Question: What are the imaging findings?
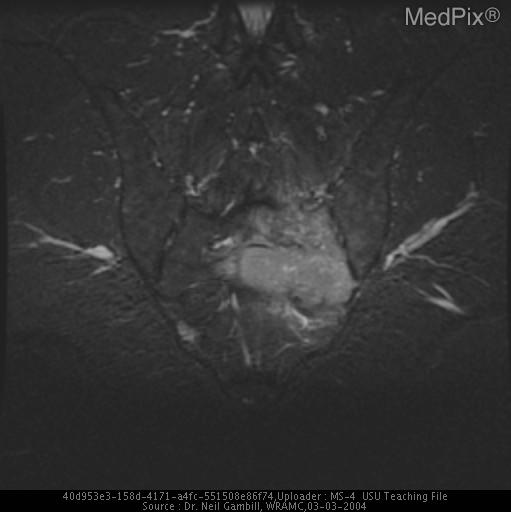
Answer: The imaging shows 1) Plain films- normal SI joints, ill defined lucent area over lower left sacrum, two sacral neural foramina on left widened with erosions of borders
2) CT- mass left side of sacrum, left side of S1 encroaching on left side neural foramen, normal vertebral bodies
3) MRI- infiltrating lesion with high T2 signal intensity within body of sacrum infiltrating into the epidural space MRI- infiltrating lesion with high T2 signal intensity within body of sacrum infiltrating into the epidural space.